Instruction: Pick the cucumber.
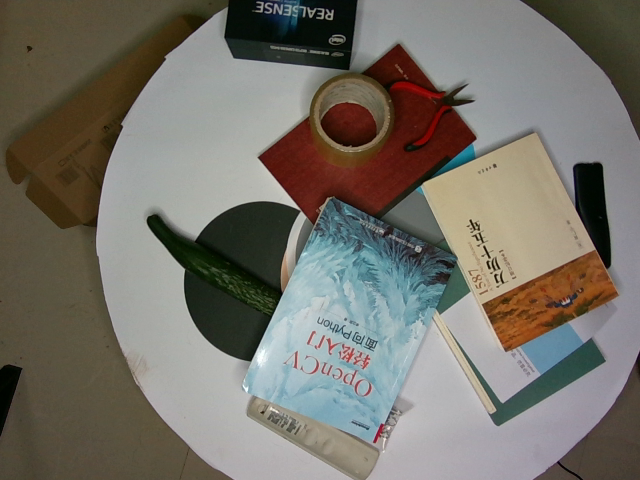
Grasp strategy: vertical